Question: What is the potential diagnosis?
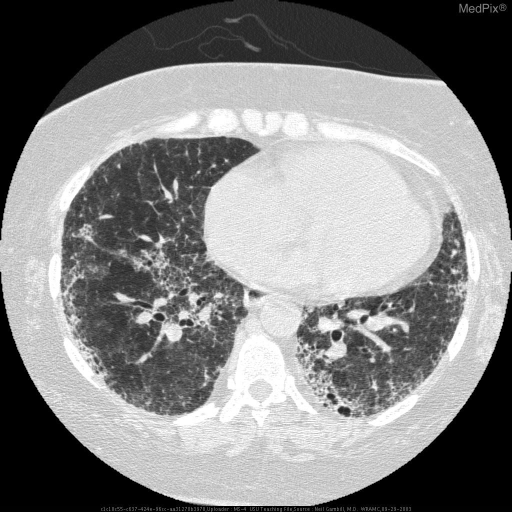
Answer: The possible diagnosis includes Usual Interstitial Pneumonia, Non-specific Interstitial Pneumonia, Rheumatoid lung dz, Chronic Hypersensitivity Pneumonitis.